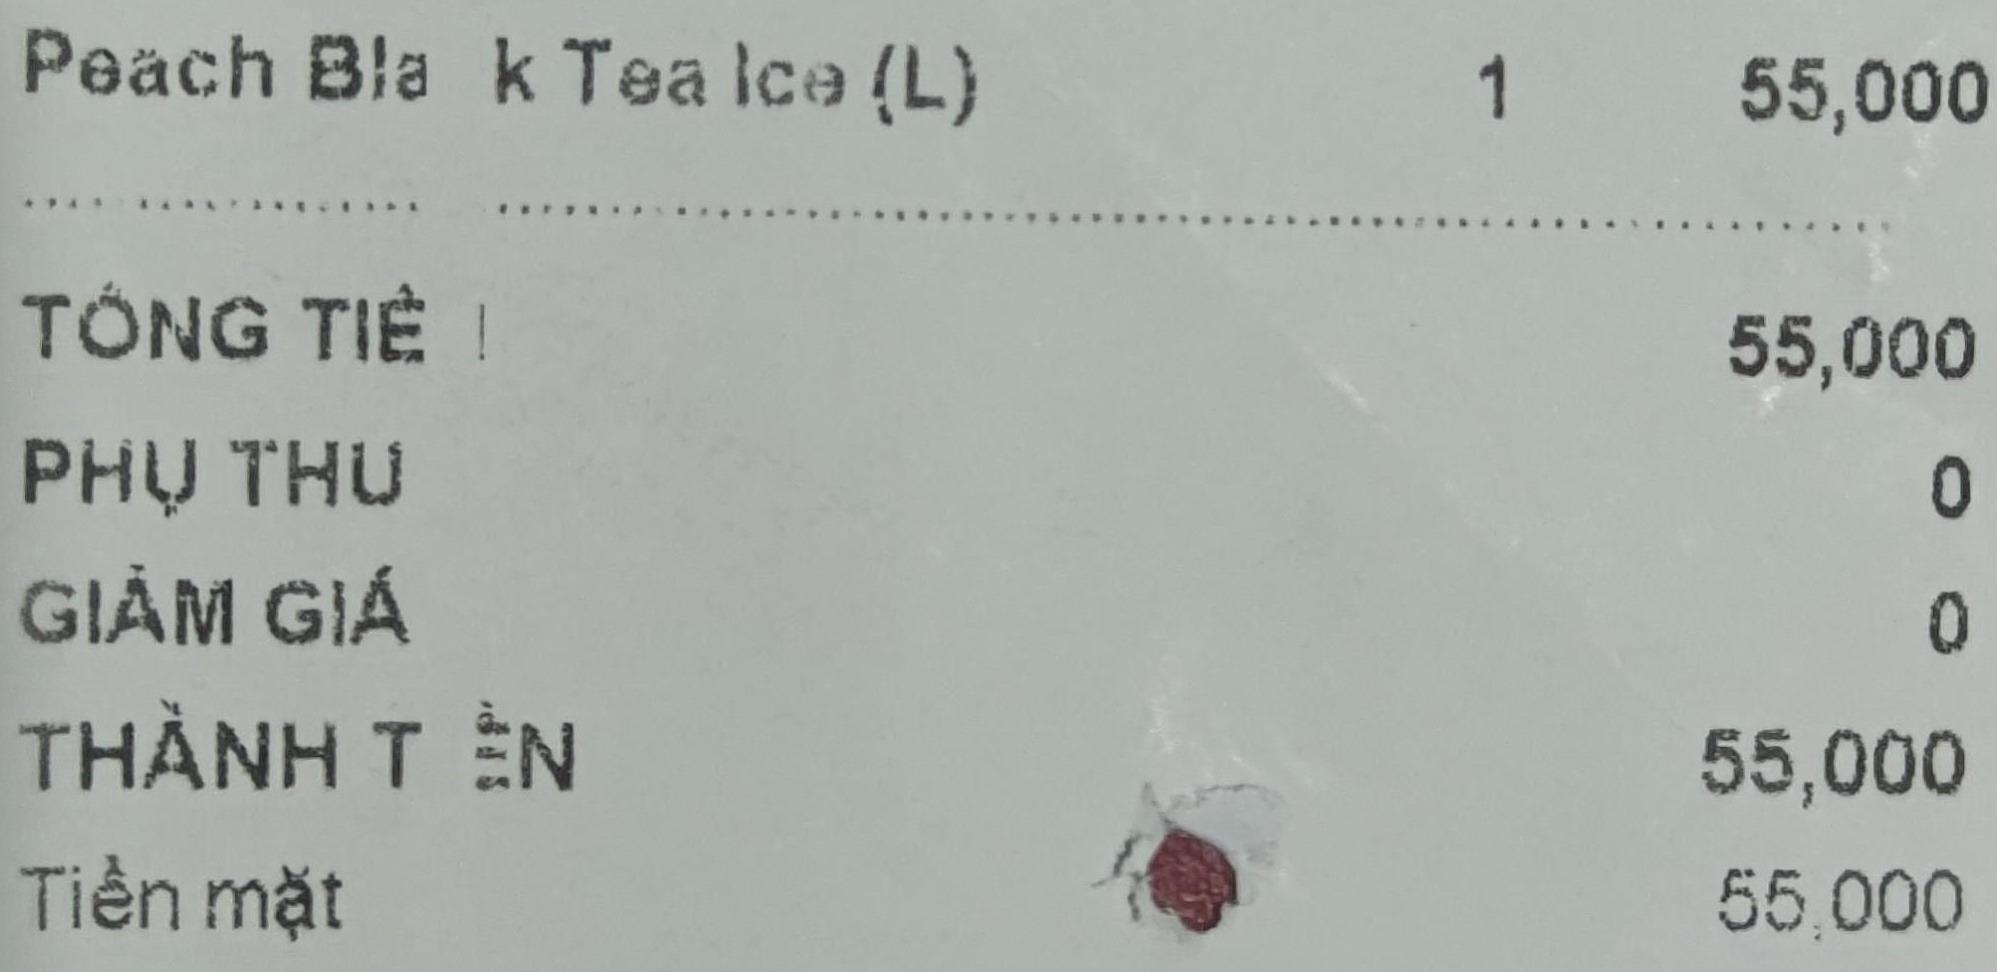
<table>
<tr>
<td>Peach Black Tea Ice(L)</td>
<td>1</td>
<td>55,000</td>
</tr>
</table>

TỔNG TIỀN 55,000
PHỤ THU 0
GIẢM GIÁ 0
THÀNH TIỀN 55,000
Tiền mặt 55,000